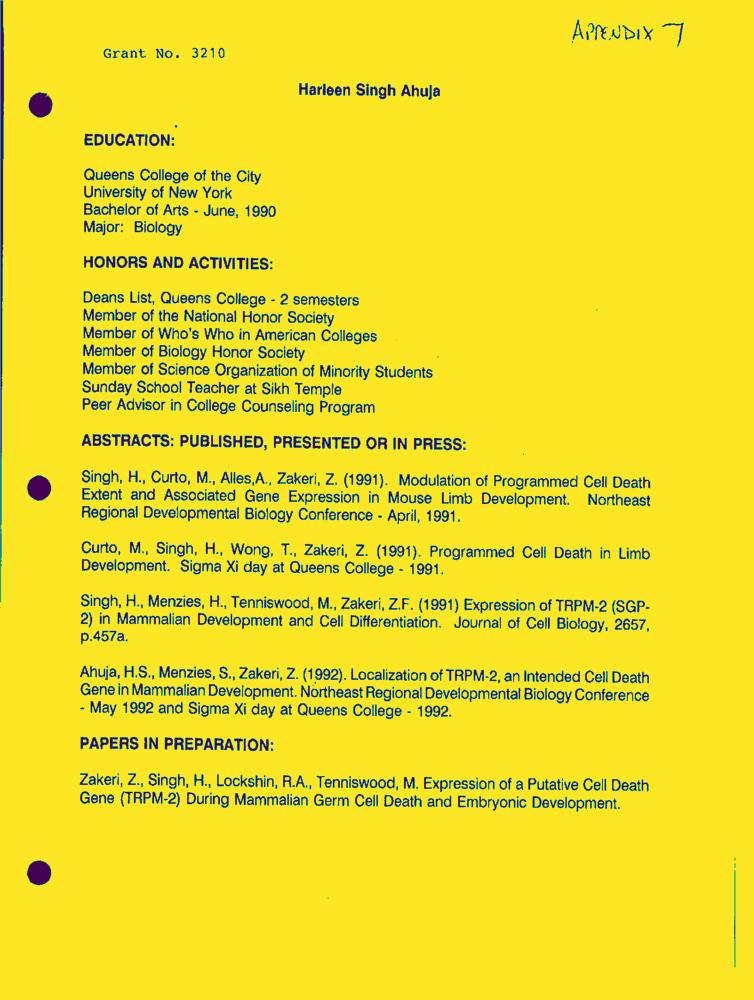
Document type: Resume-Doc